Question: What is the main concern?
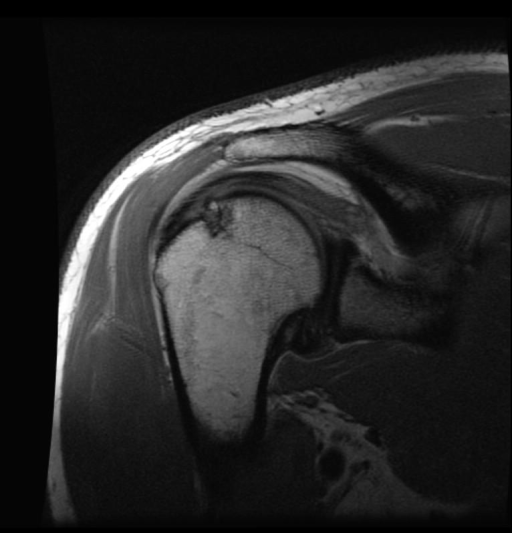
Answer: The findings suggest A-P radiograph of the right shoulder in internal rotation shows a grooved defect in the posterolateral humeral head.  Axial proton-density with fat saturation MR image shows an area of high signal intensity of the posterolateral humeral head and overlying cartilage consistent with a Hill-Sachs lesion. Proton-density and the T2-weighted with fat sat coronal oblique MR images show the Hill-Sach’s lesion of the humeral head with fractured cortex.  T2-weighted with fat sat sagittal oblique MR image shows the high signal intensity edema and subchondral cyst formation in humeral head beneath the Hill-Sach’s fracture.  There is no evidence of bony Bankart lesion on the plain radiographs or bony or cartilaginous Bankart lesion on the MR images.. Proton-density coronal oblique MR image of the right shoulder show the Hill-Sach’s lesion of the humeral head with fractured cortex.. The patient might have a history of 42 yo man presents with onset of right shoulder pain for two years, combined with right upper extremity numbness and tingling..